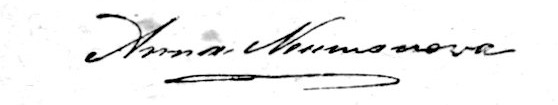
Signature of: anna neumanowa